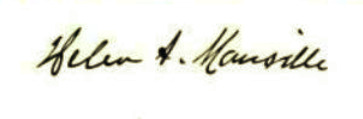
Signature of: helen a manville